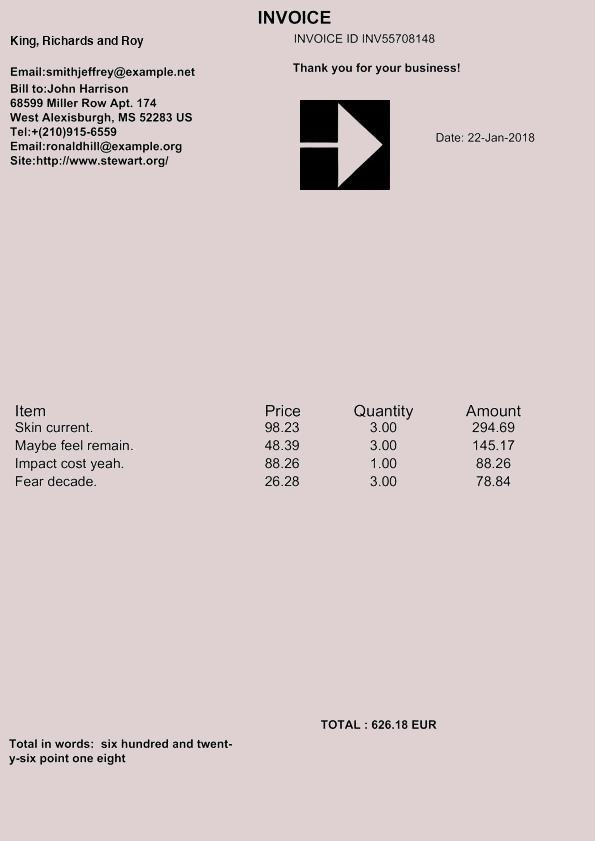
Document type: Invoice